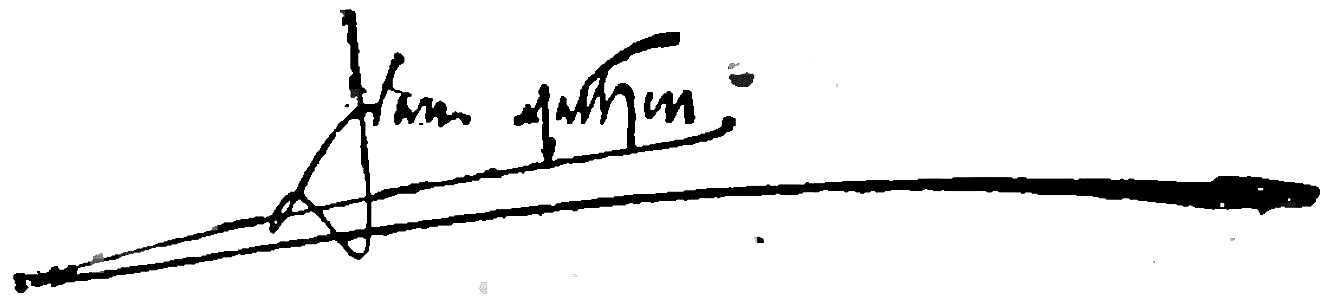
Signature of: francesc matheu i fornells